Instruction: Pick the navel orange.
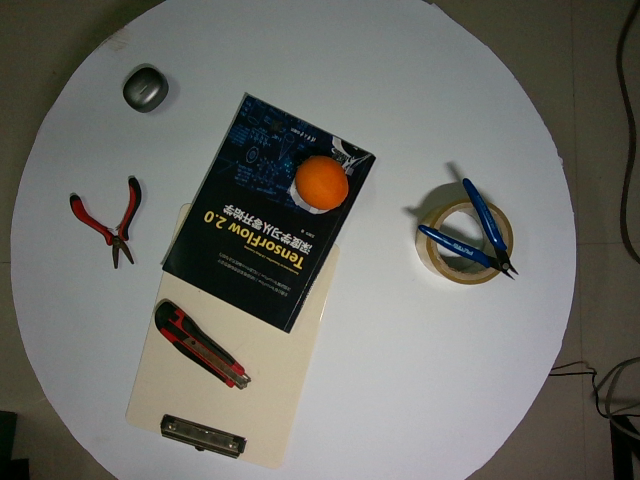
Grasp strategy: vertical